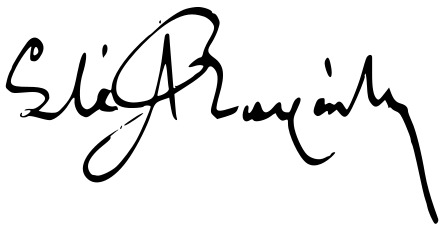
Signature of: stelios sperantzas